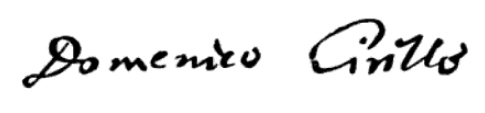
Signature of: domenico cirillo